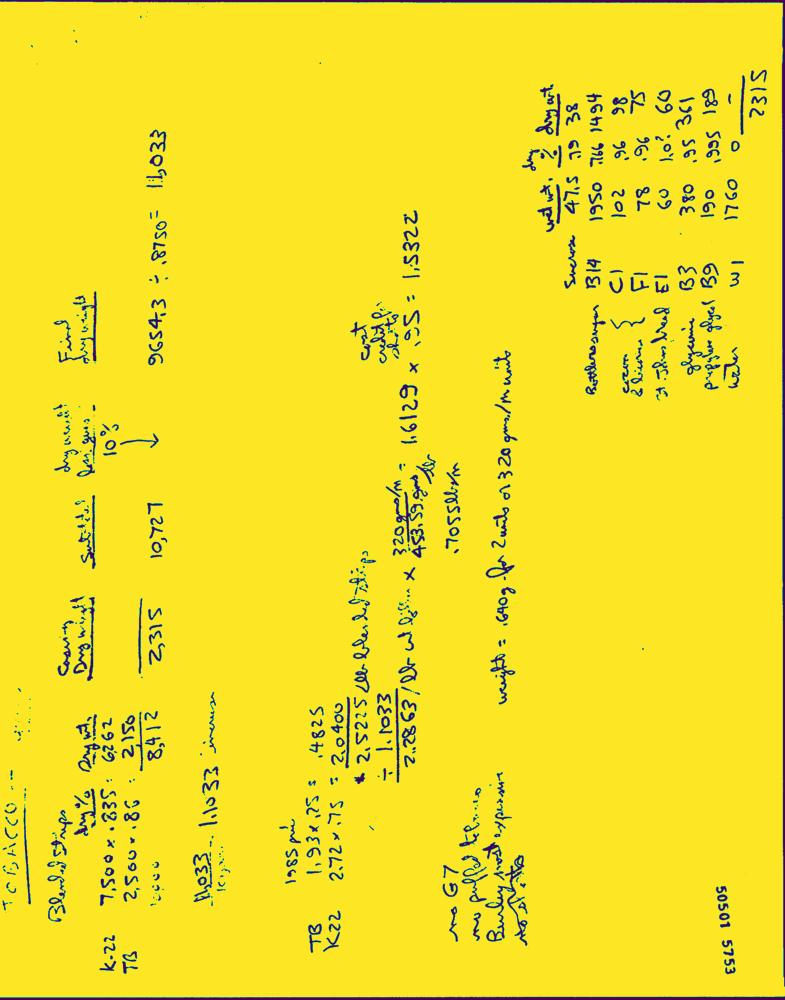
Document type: Hand-Written